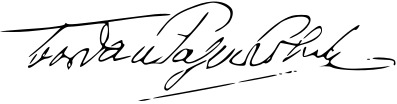
Signature of: bogdan radenković